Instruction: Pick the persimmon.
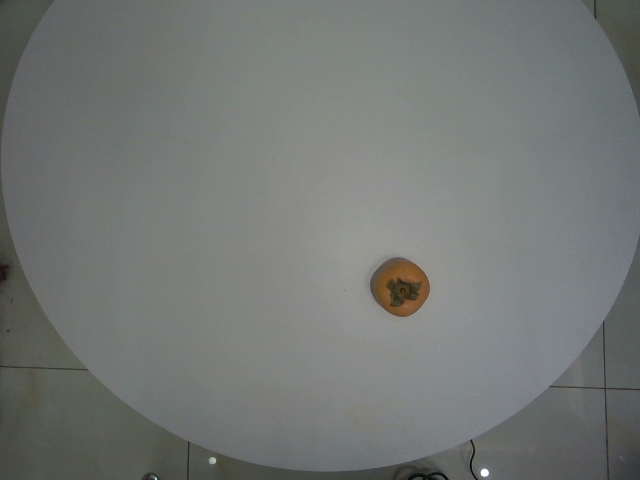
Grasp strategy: vertical